Question: What is the potential diagnosis?
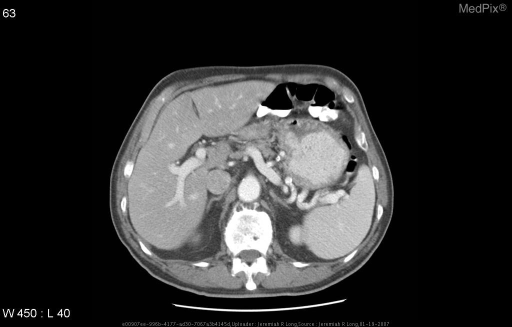
Answer: The possible diagnosis includes Adenocarcinoma in a Barrett esophagus
Gastric Adenocarcinoma with extension into the distal esophagus
Metastatic disease.